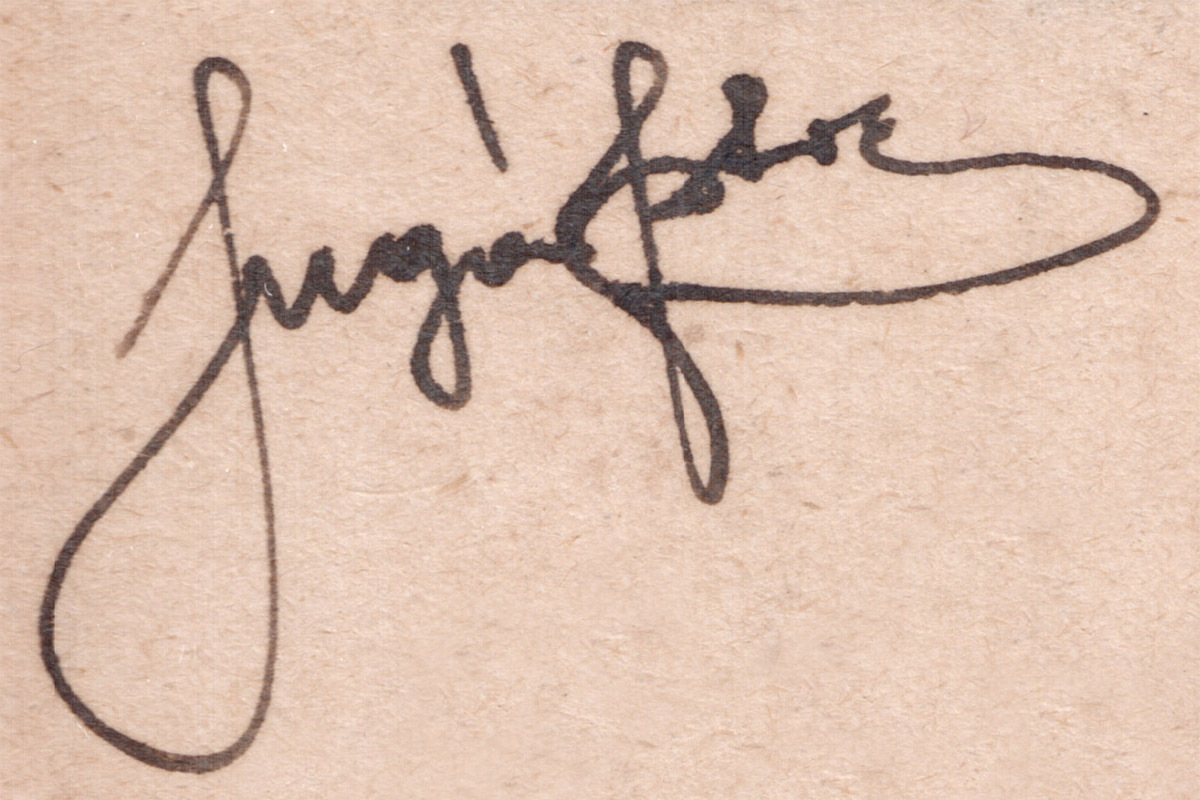
Signature of: istván sugár